Question: What is the property identification or parcel number listed?
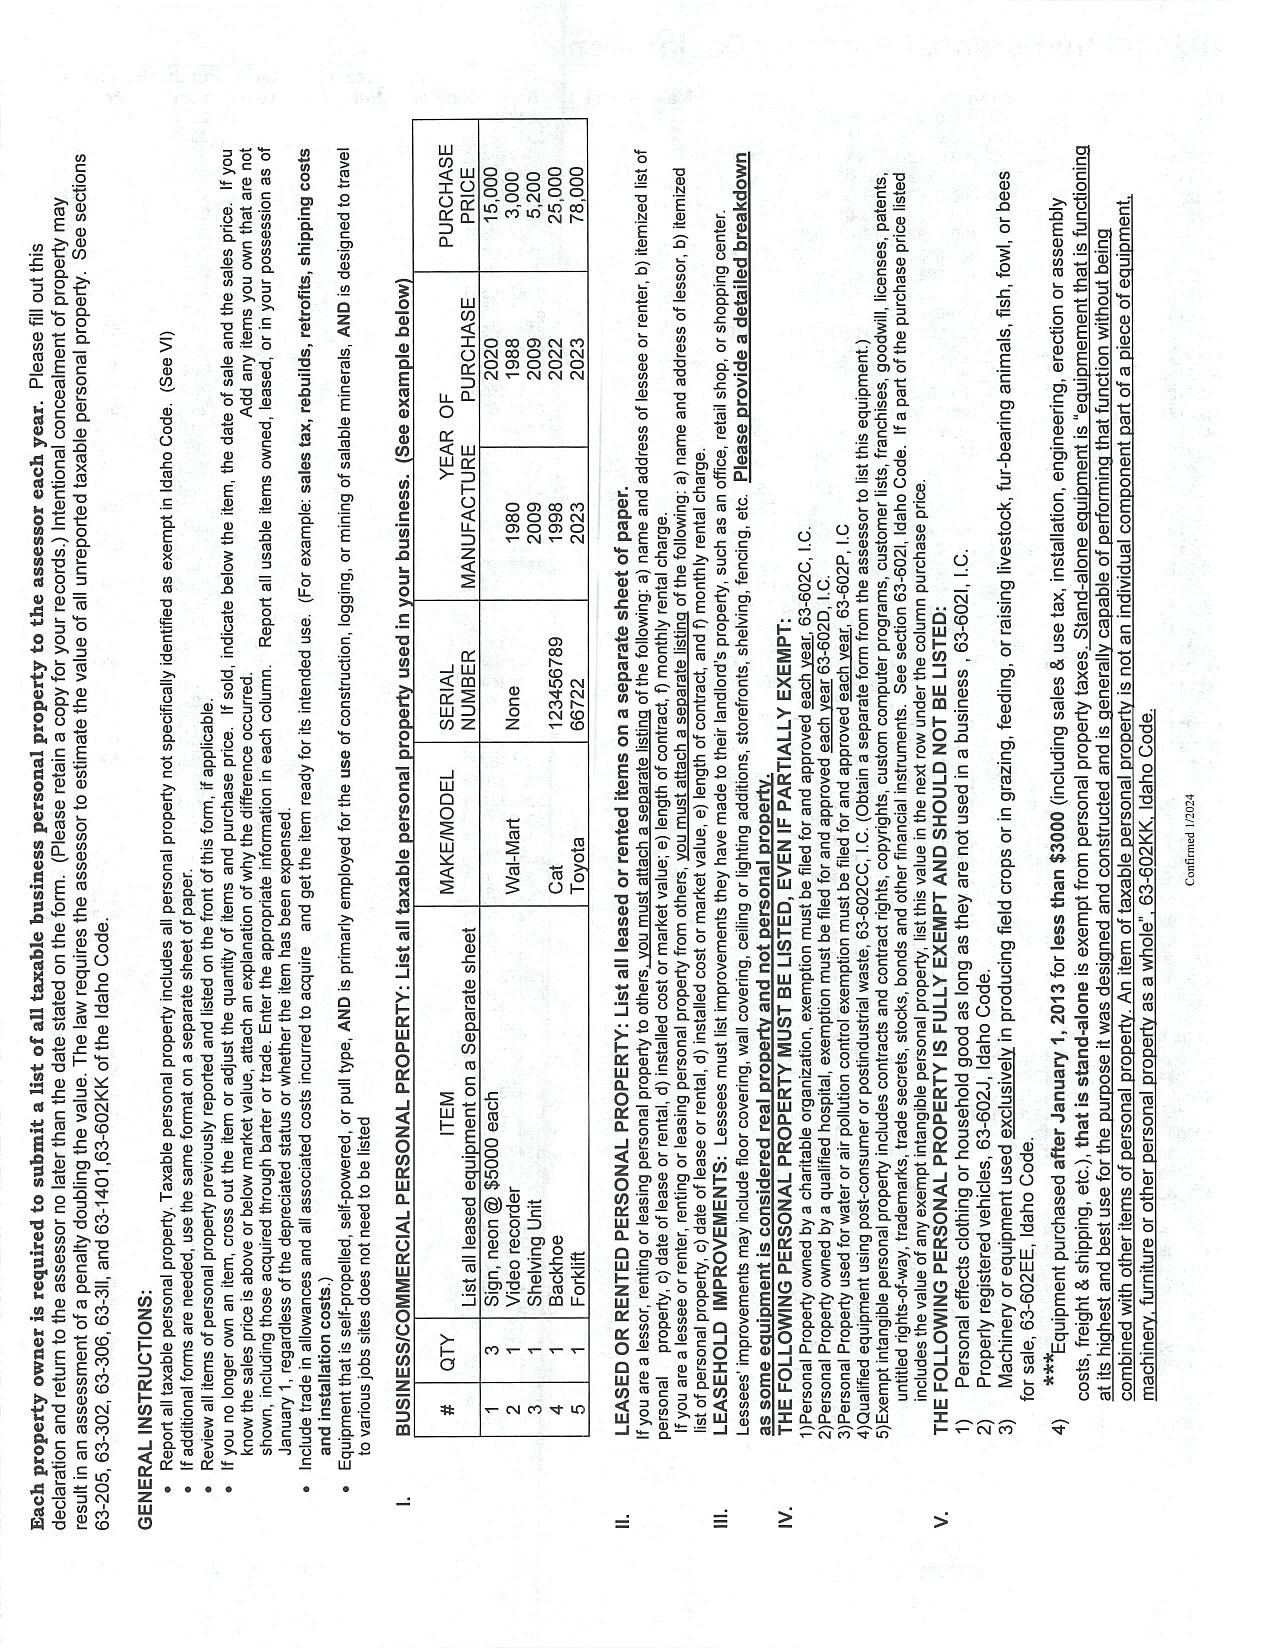
Answer: "1900"